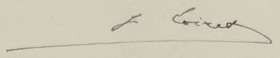
Signature of: joseph loiret